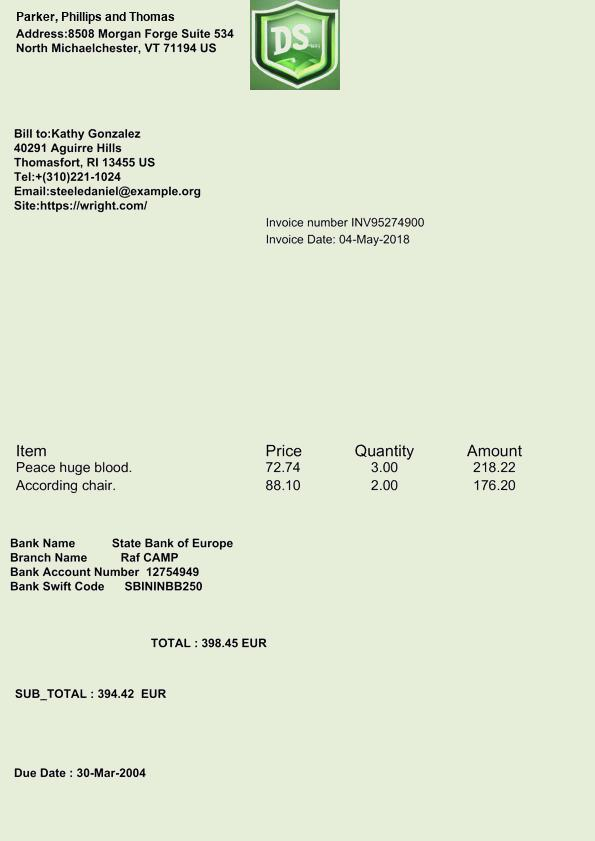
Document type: Invoice